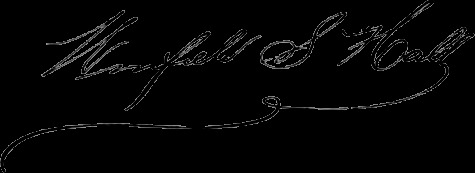
Signature of: winfield s hall